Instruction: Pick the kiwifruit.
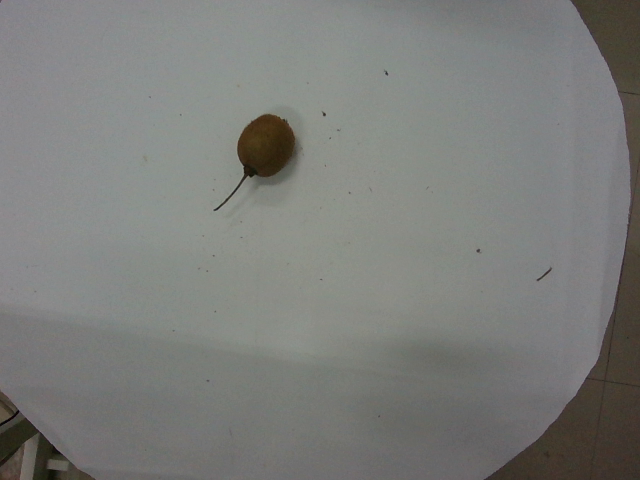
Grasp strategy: vertical